Can you pull out the amount in words, numerical amount, payee's name, date of the cheque, and the bank's name from the image?
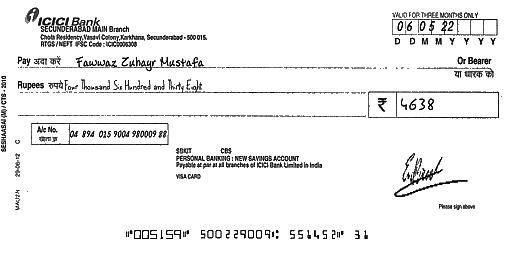
amt_in_words: Four Thousand Six Hundred and Thirty Eight
amt_in_figures: 4638
payee_name: Fawwaz Zuhayr Mustafa
bank_name: ICICI Bank
cheque_date: 06/05/22